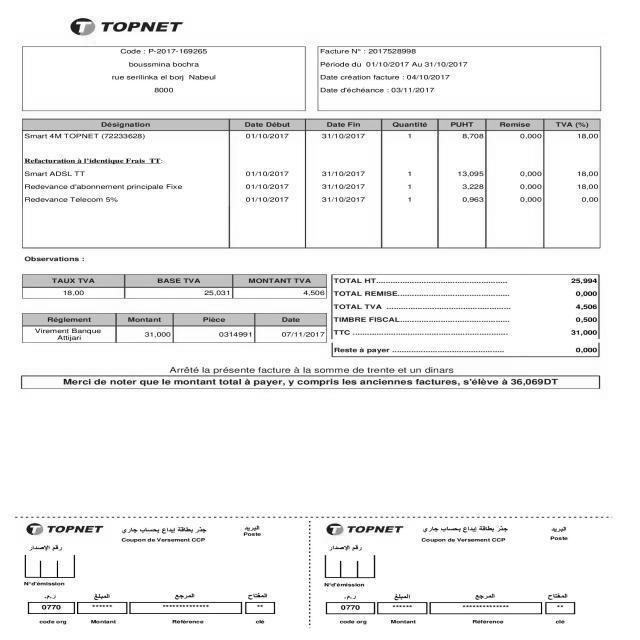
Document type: Invoice